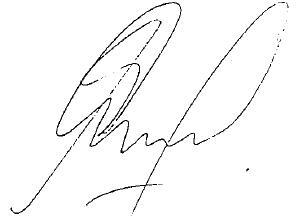
Signature of: mariano perel